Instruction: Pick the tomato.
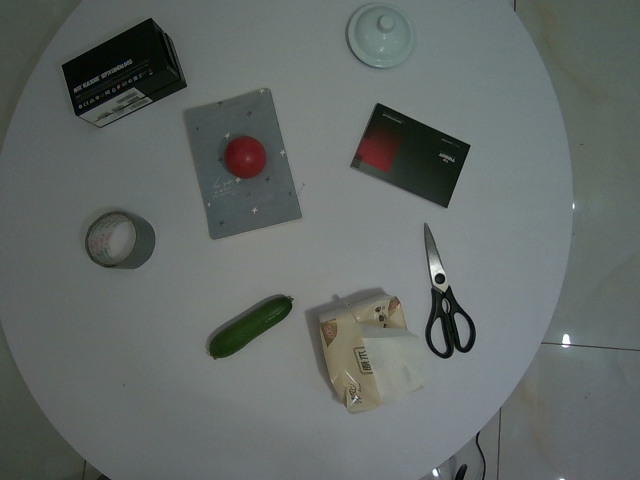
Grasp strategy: vertical